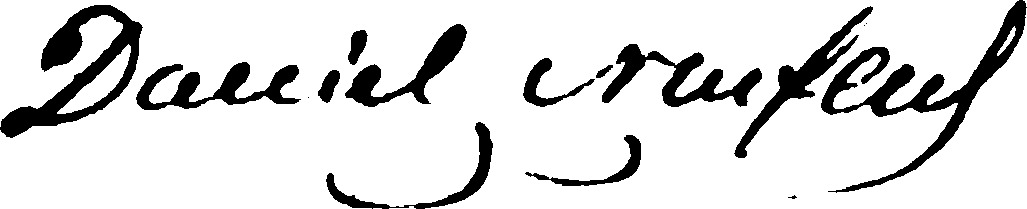
Signature of: daniel neufeld